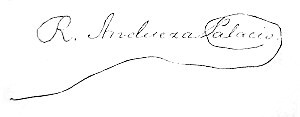
Signature of: raimundo andueza palacio